Question: What could the diagnosis suggest?
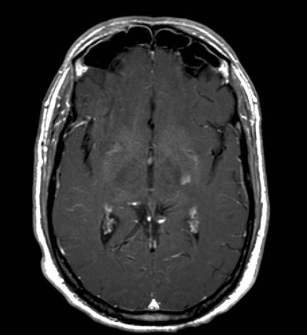
Answer: The possible diagnosis includes •  Multiple sclerosis
•  Lyme disease
•  ADEM (Acute Disseminated Encephalomyelitis)
•  Sarcoidosis
•  Vasculitis (SLE, etc.).